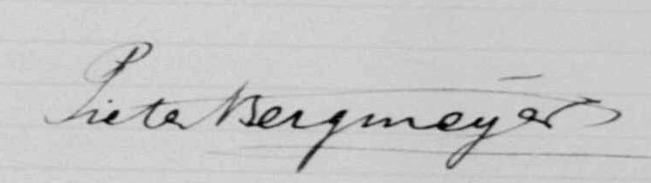
Signature of: pieter bergmeijer